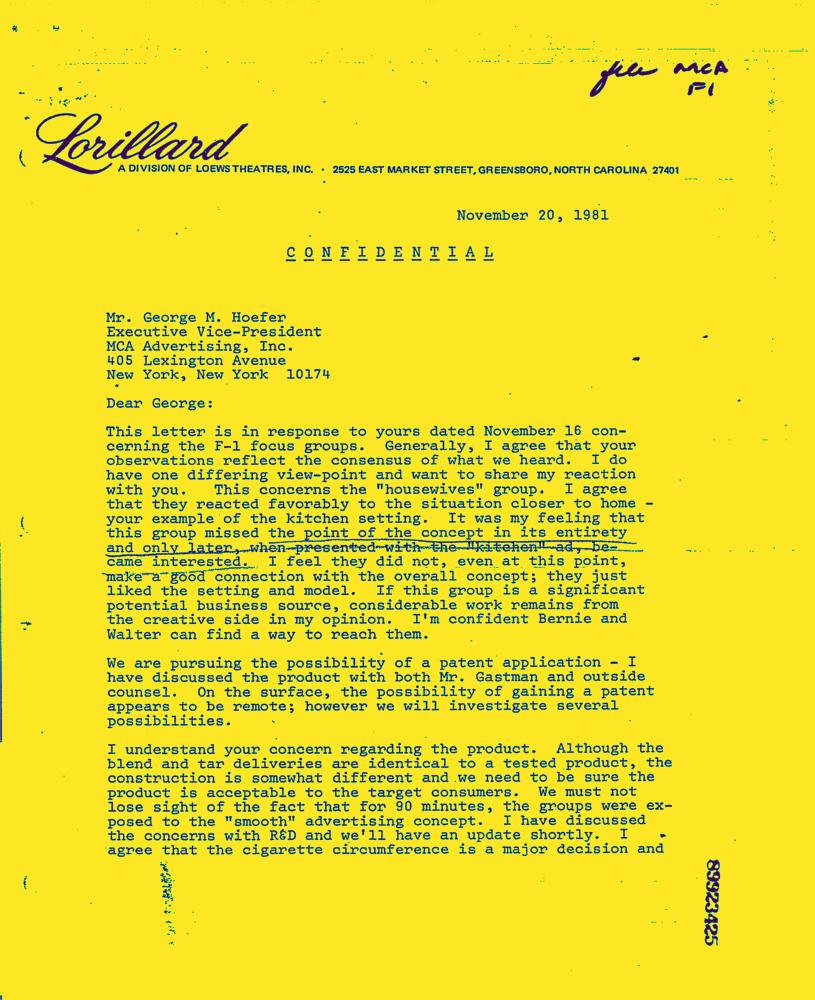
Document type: Letter-Doc